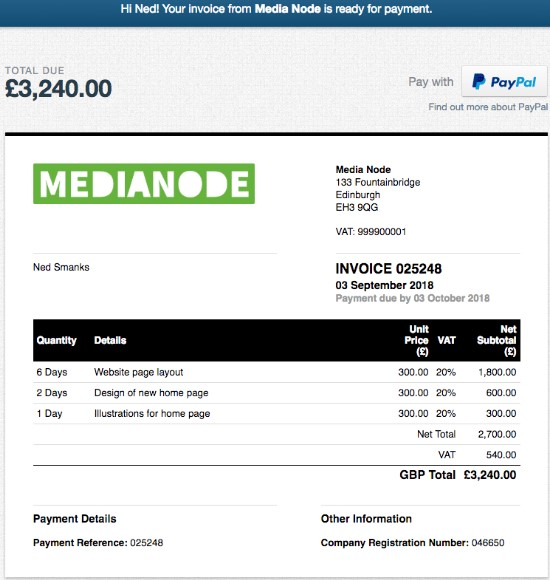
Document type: Invoice